Question: What is the suspected problem?
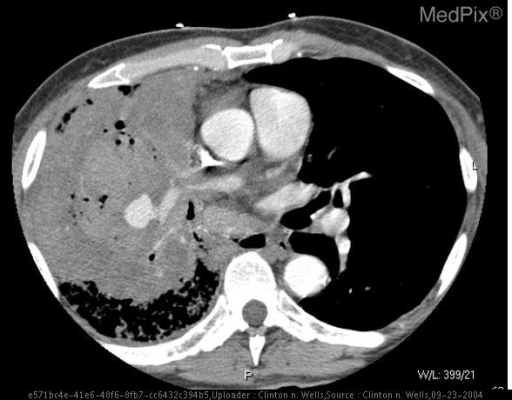
Answer: The findings suggest A contrast enhanced axial CT image demonstrates a pseudoaneurysm arising from a middle lobar branch of the rightpulmonary artery just proximal to the right inferior lobar artery (often incorrectly called the interlobar artery or artery intermedius). There is complete obstruction of the superior lobar branches of the right pulmonary artery. There is high density consolidation surrounding the lesion representing hemorrhage into the surrounding parenchyma of the lung.  The window of the CT image provided does not allow for differentiation of tumor from hemorrhagic consolidation and a comparision image from a prior study would be helpful.

After coiling the pseudo were placed no flow is noted in the aneurysm.. A contrast enhanced axial CT image demonstrates a pedunculated aneurysm arising from the right interlobar pulmonary artery.  There is heterogenous density surrounding the aneurysm which likely represents hemorrhage as well as tumor.. The patient might have a history of 59 year old male with recent diagnosis of right lung non-small cell lung cancer presents with severe hemoptysis..